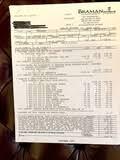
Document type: Invoice